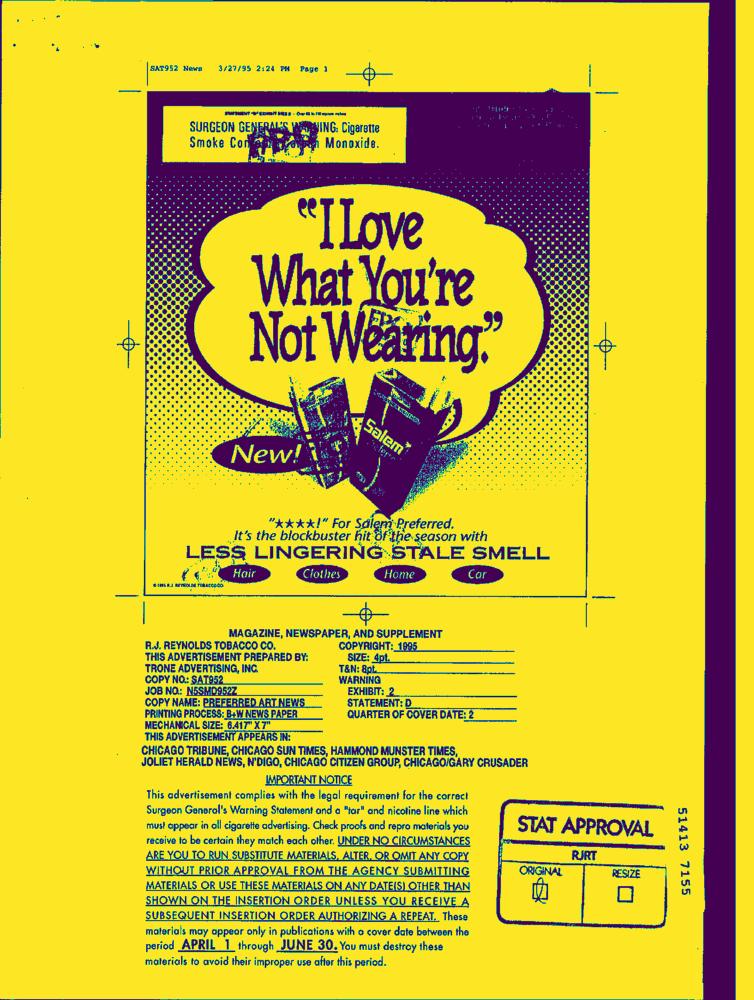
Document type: AD